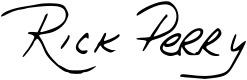
Signature of: rick perry